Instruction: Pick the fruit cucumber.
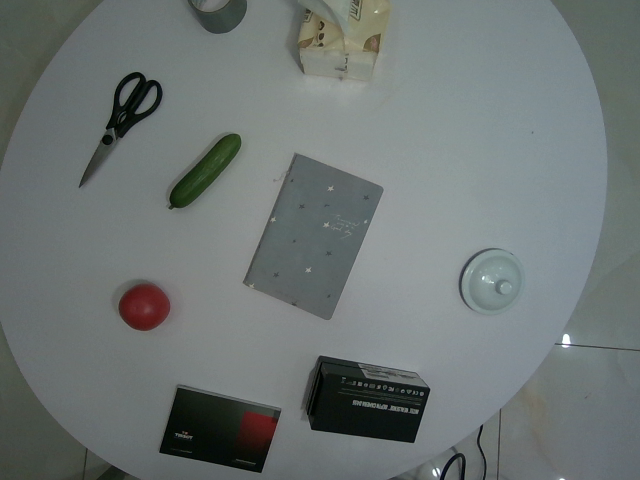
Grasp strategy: vertical